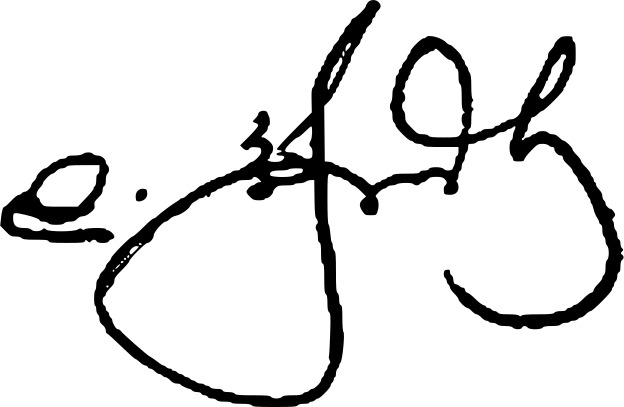
Signature of: david bakradze